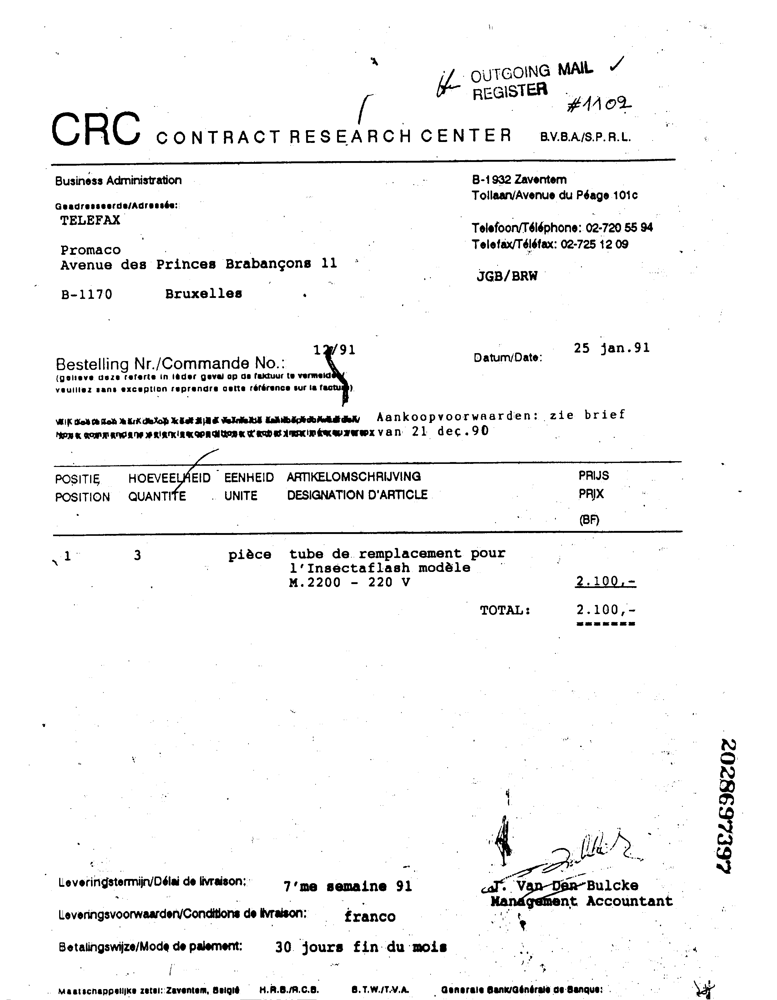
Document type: Invoice